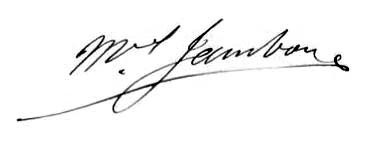
Signature of: marcel jambon